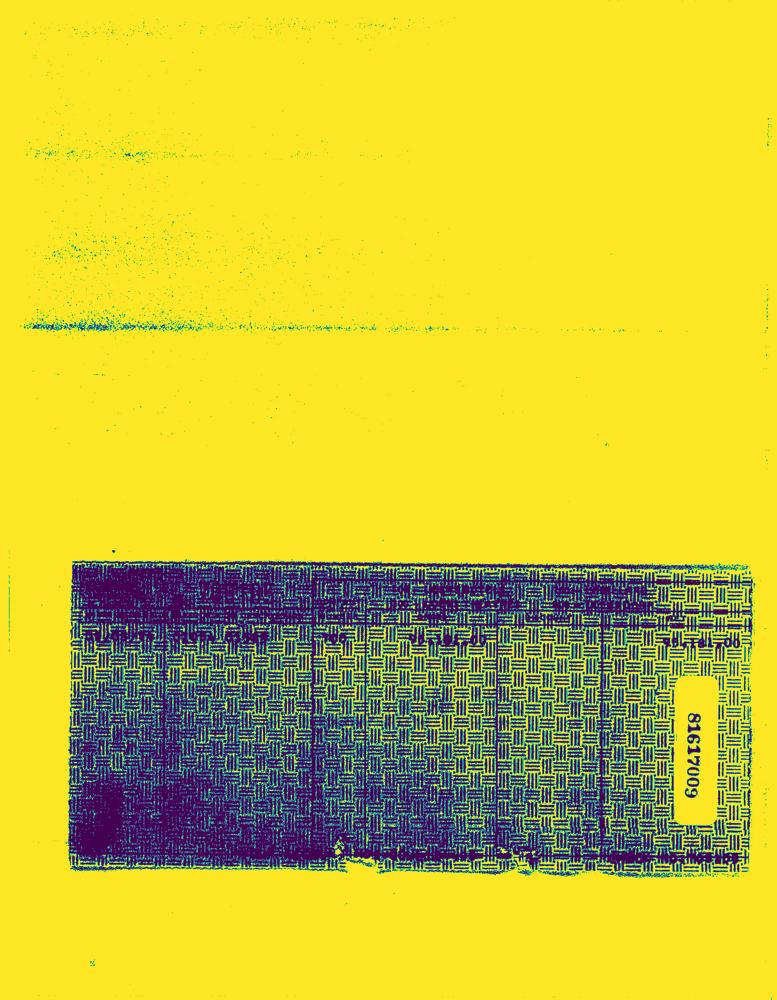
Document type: Invoice-Doc